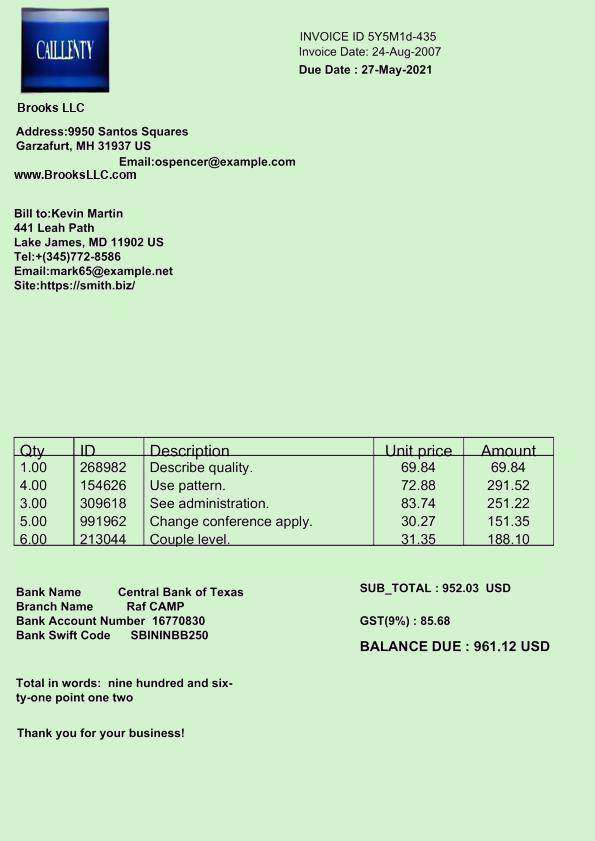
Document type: Invoice